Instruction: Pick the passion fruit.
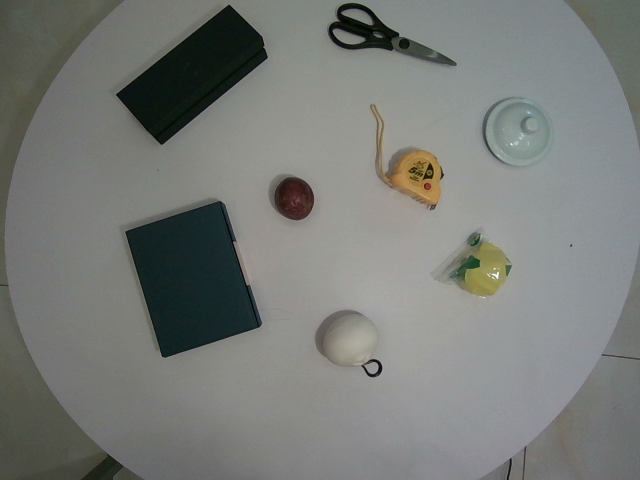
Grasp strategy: vertical